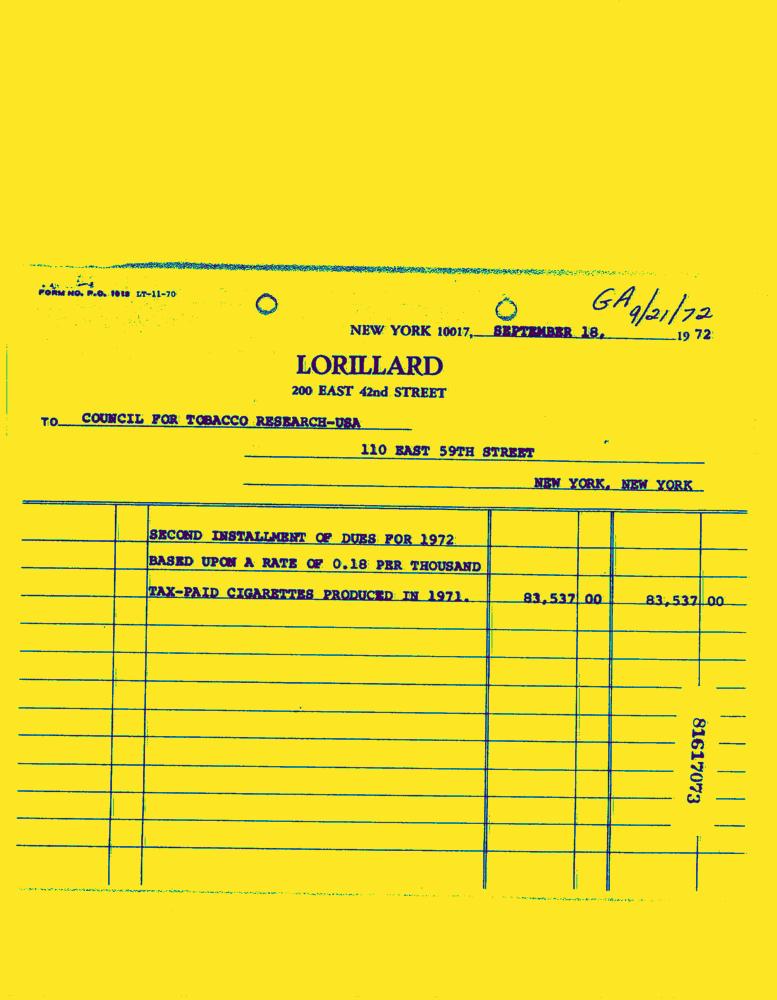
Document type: Invoice-Doc